Question: What is the potential diagnosis?
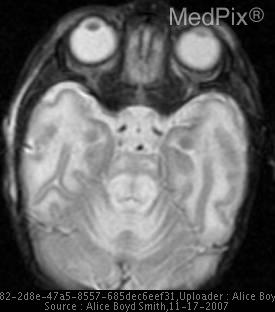
Answer: The possible diagnosis includes •  Maple syrup urine disease
•  Other aminoacidopathies presenting in the first week of life.